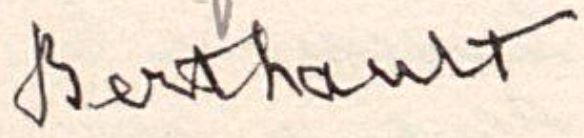
Signature of: françois berthault